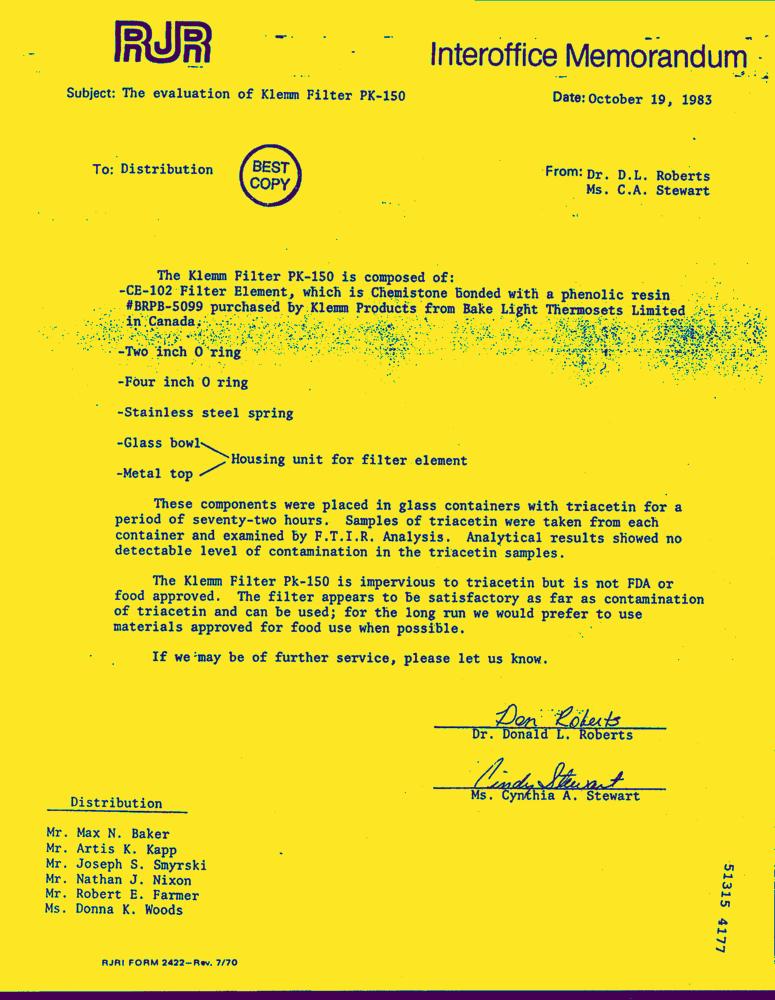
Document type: Letter-Doc